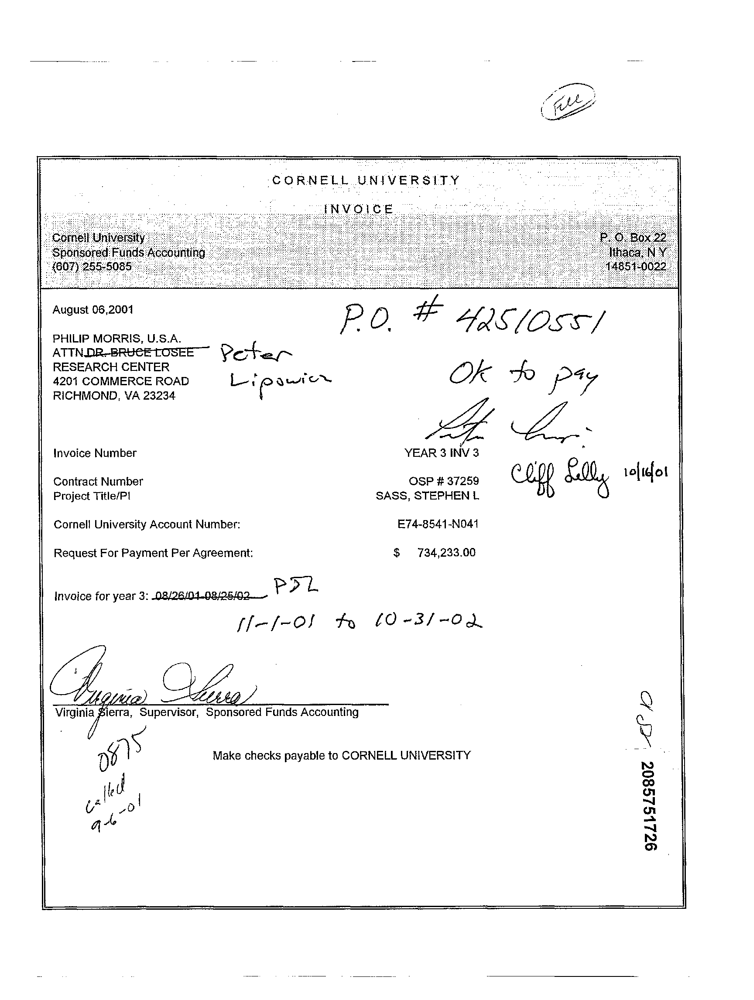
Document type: Invoice